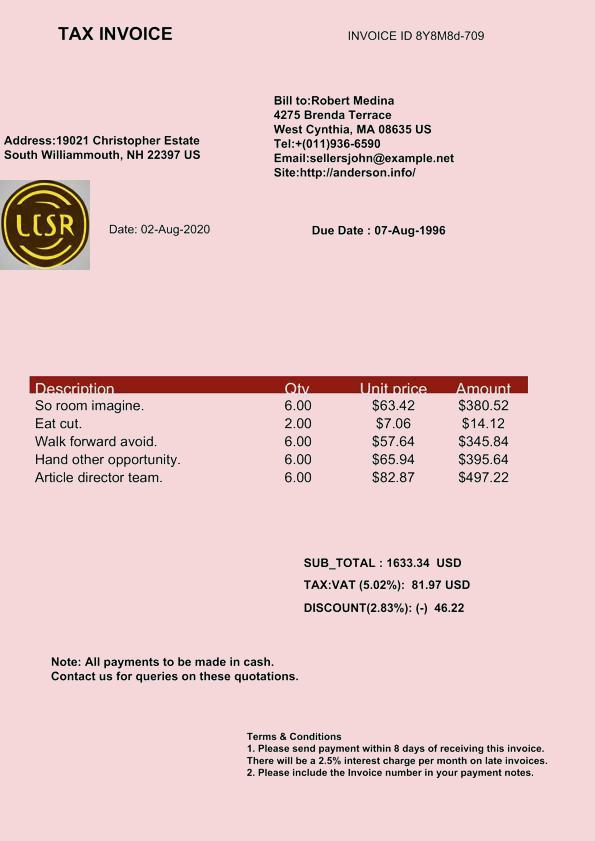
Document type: Invoice